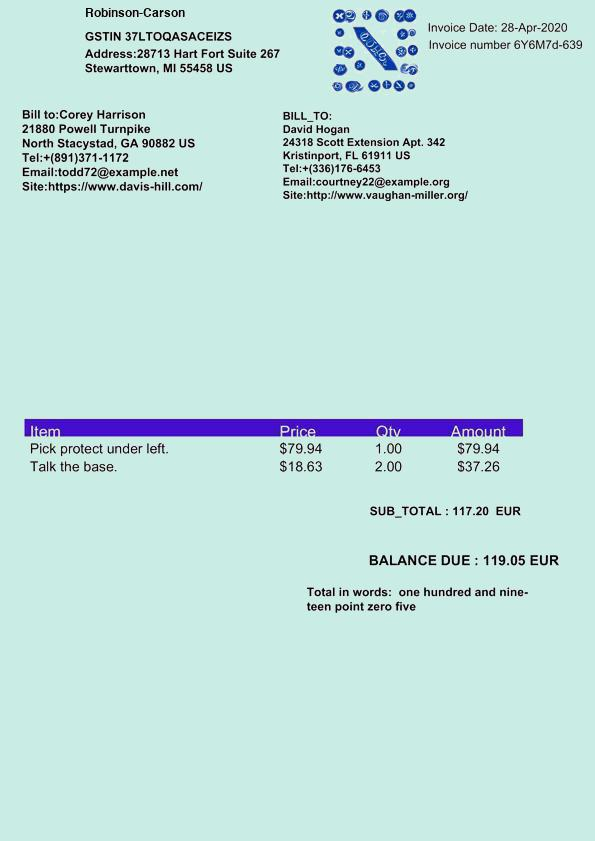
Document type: Invoice